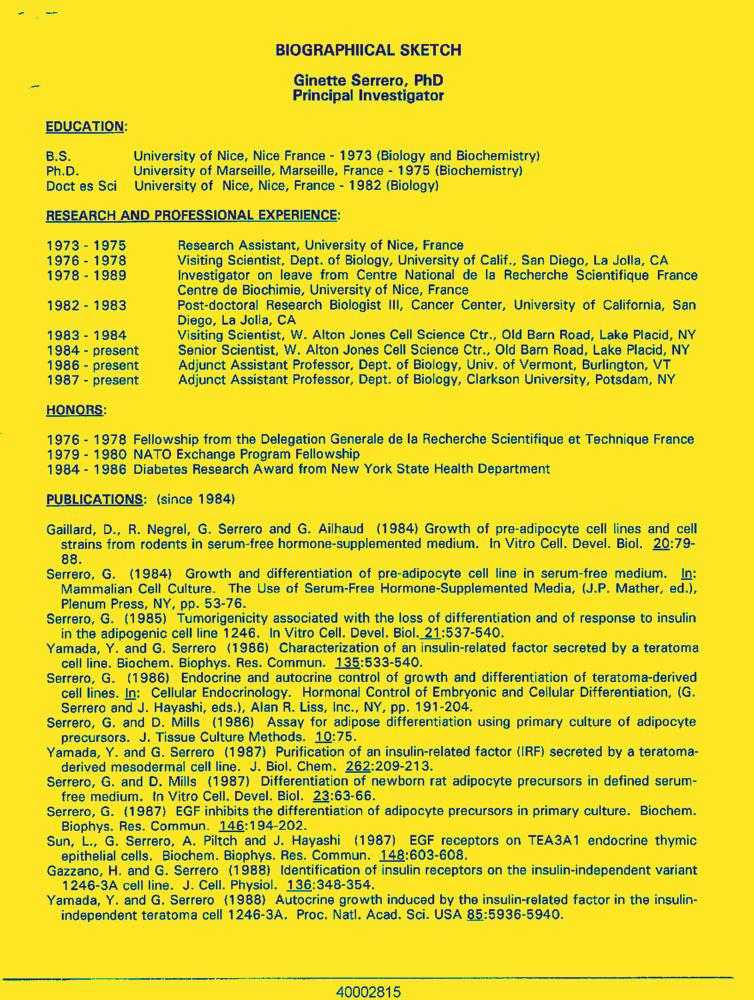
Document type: Resume-Doc